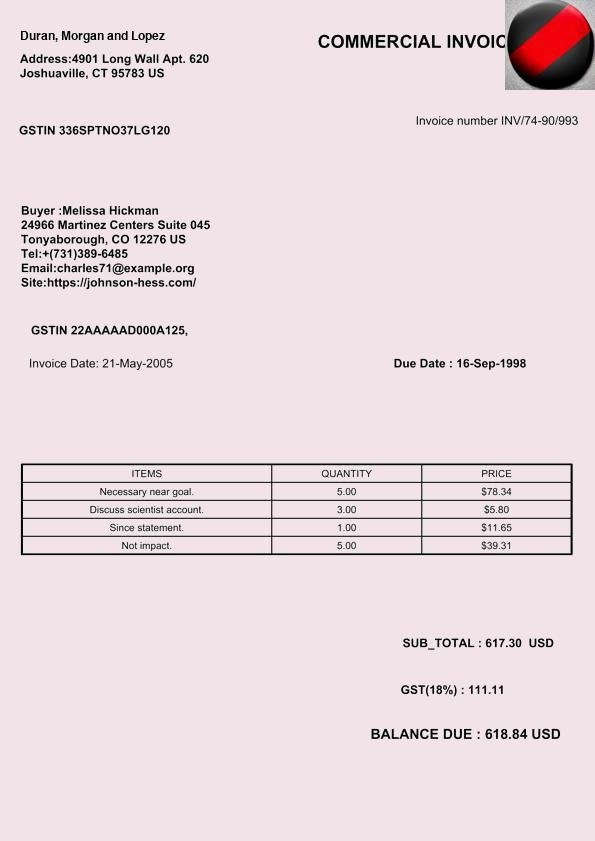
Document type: Invoice